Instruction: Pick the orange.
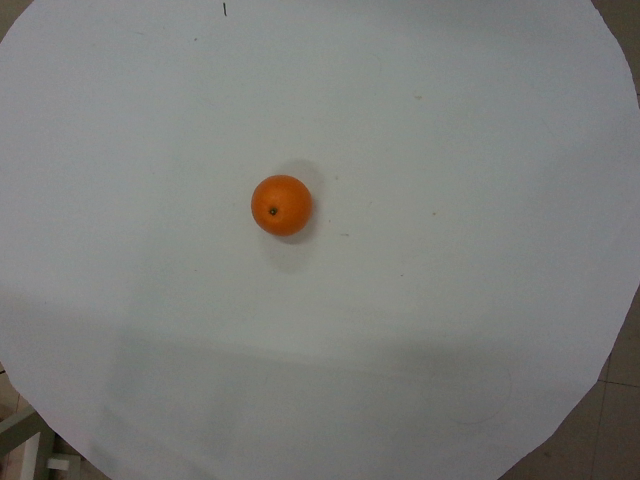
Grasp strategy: vertical